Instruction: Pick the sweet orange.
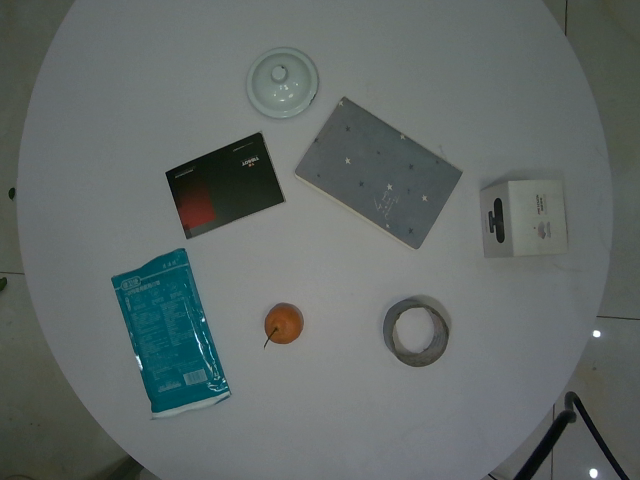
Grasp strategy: vertical